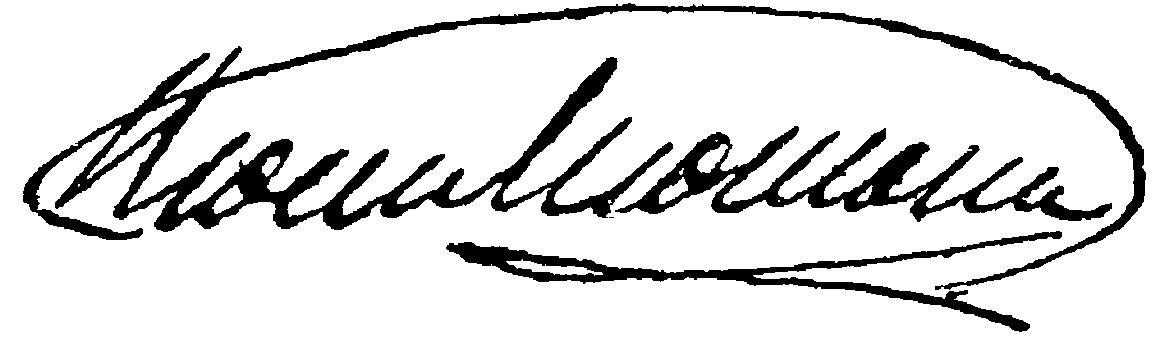
Signature of: lucio caracciolo duke of roccaromana